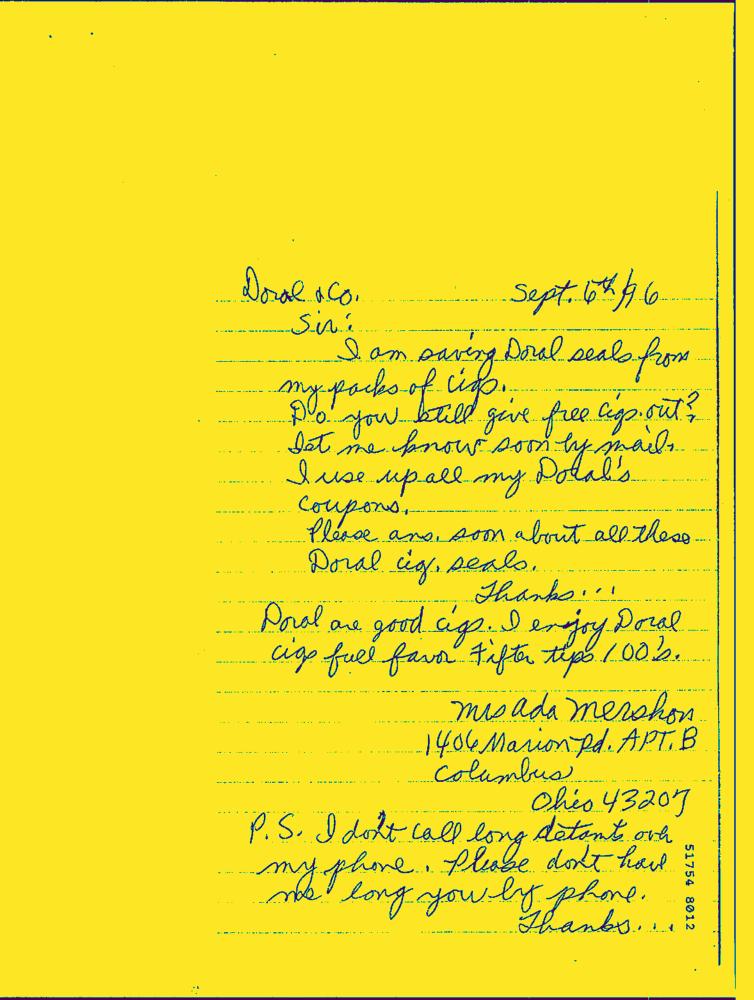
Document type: Hand-Written